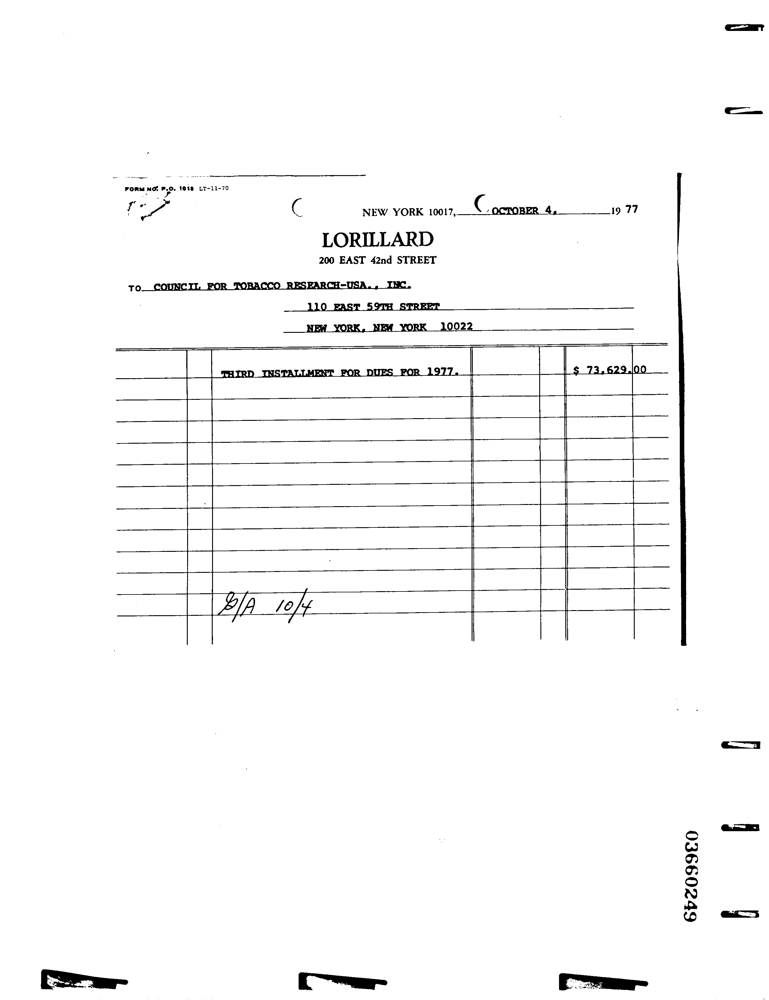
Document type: Invoice